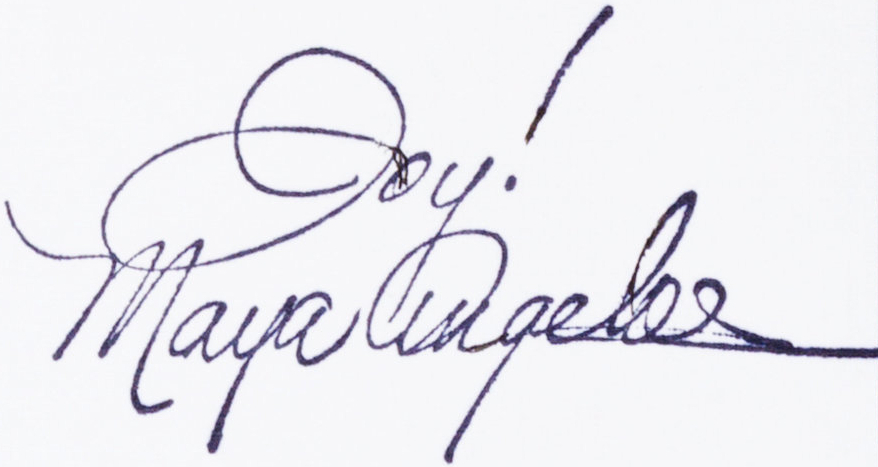
Signature of: maya angelou